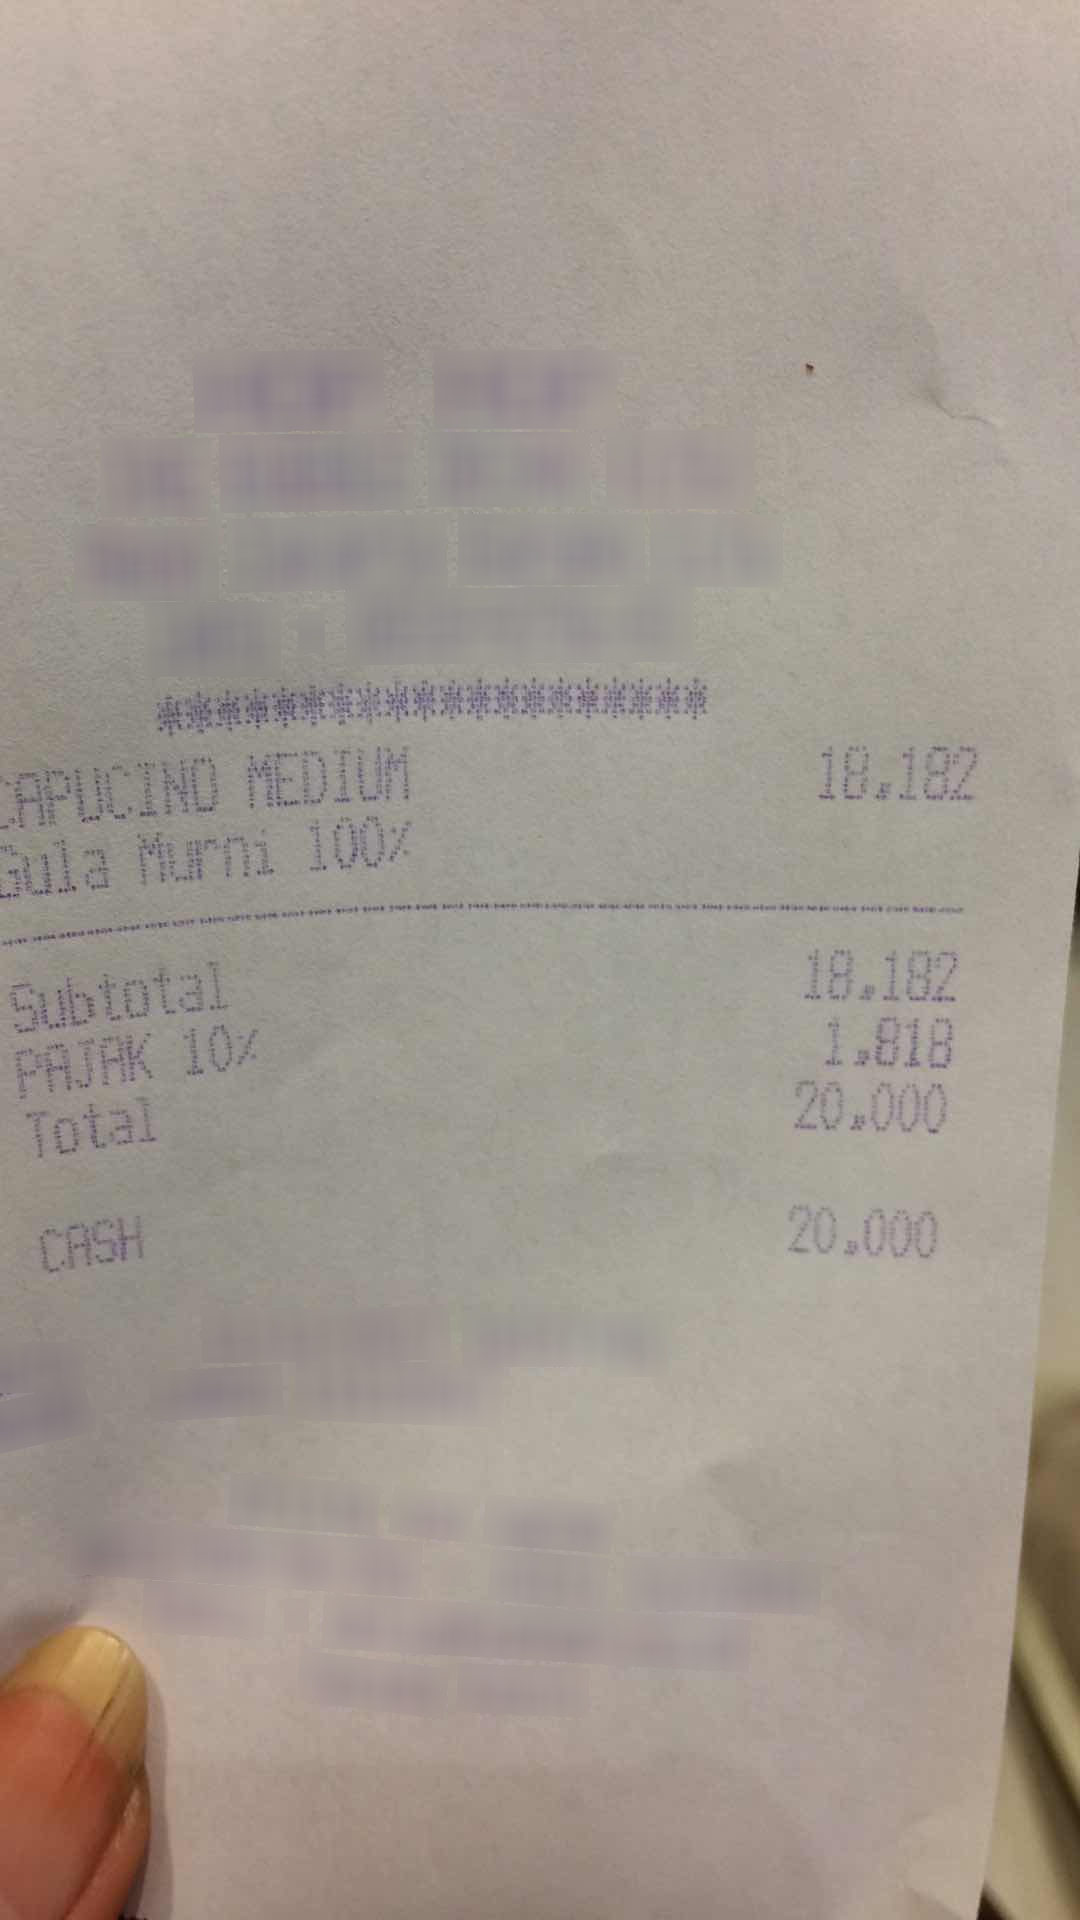
Number of items: 3
Subtotal: 18.182
Tax: 1,818
Total: 20.000
OCR text regions:
text: APUCINO
text: MEDIUM
text: 18,182
text: Gula
text: Murni
text: 100%
text: Subtotal
text: 18.182
text: PAJAK
text: 10%
text: 1,818
text: Total
text: 20.000
text: CASH
text: 20.000